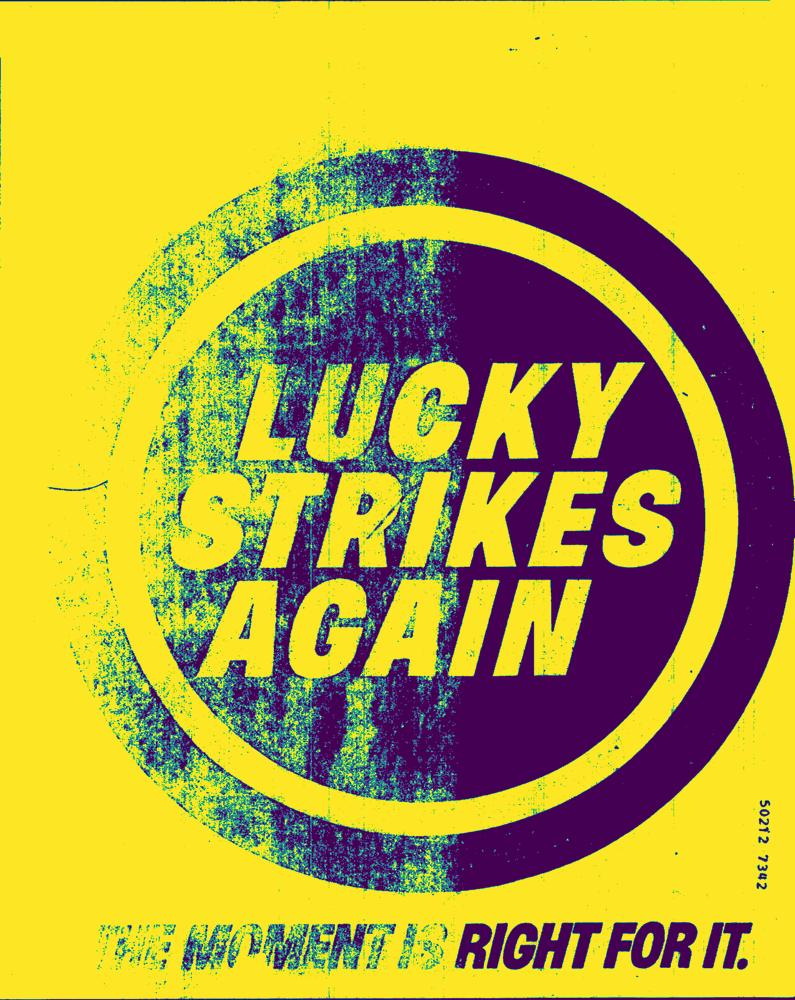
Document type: AD